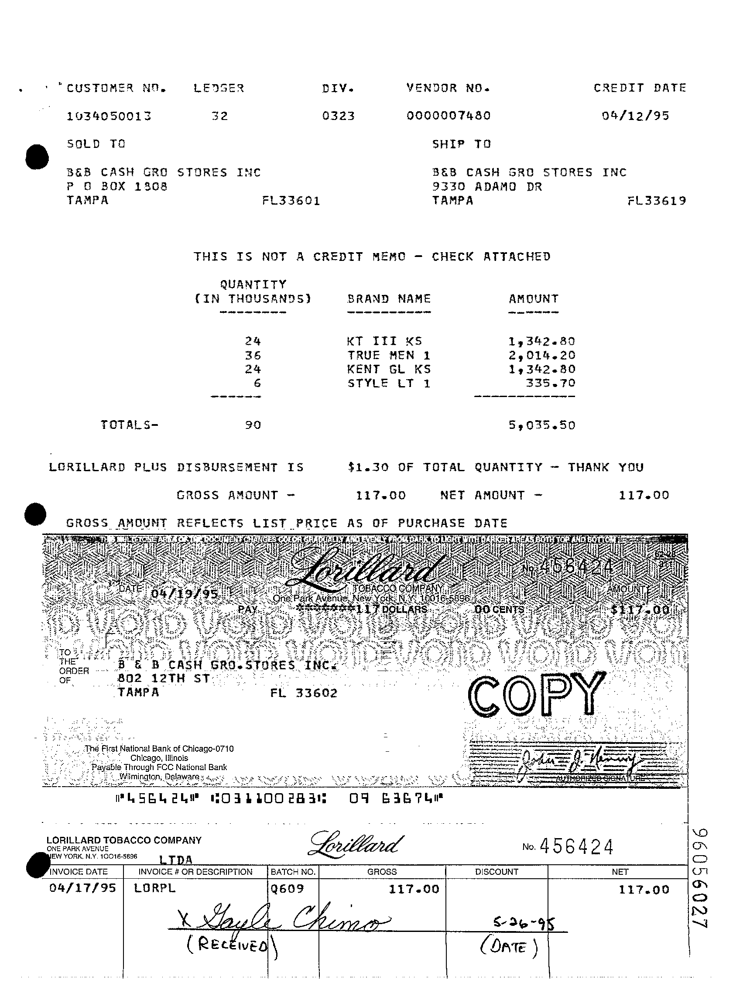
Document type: Invoice